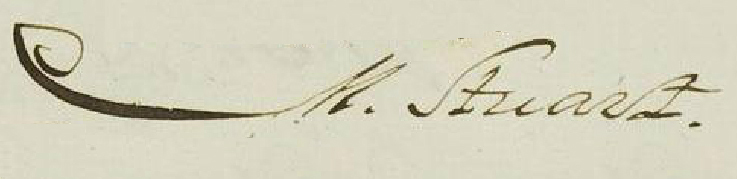
Signature of: martinus stuart